Question: How is the property described in the document?
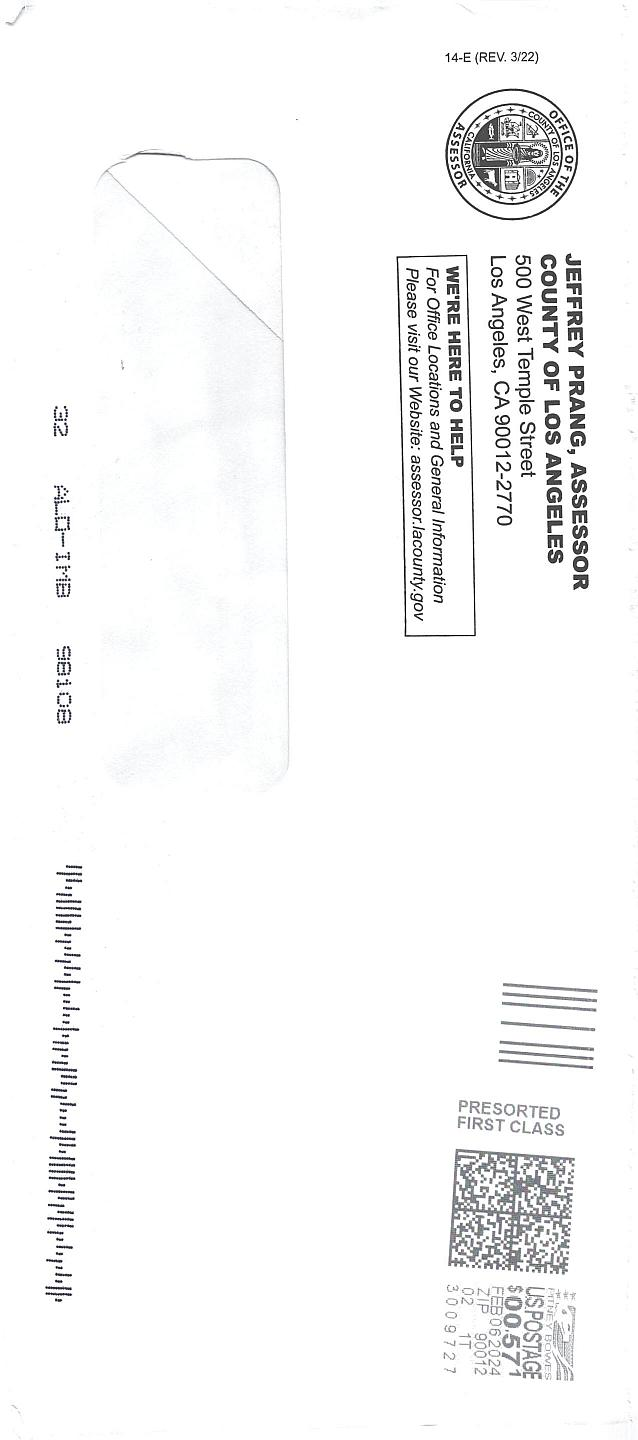
Answer: "Weitere Proto Help"